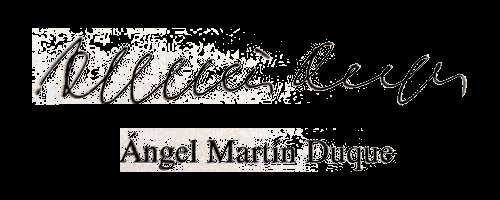
Signature of: ángel martín duque